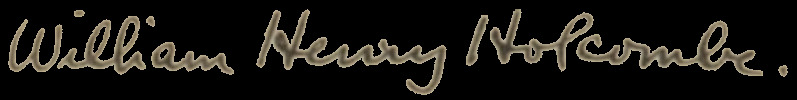
Signature of: william h holcombe